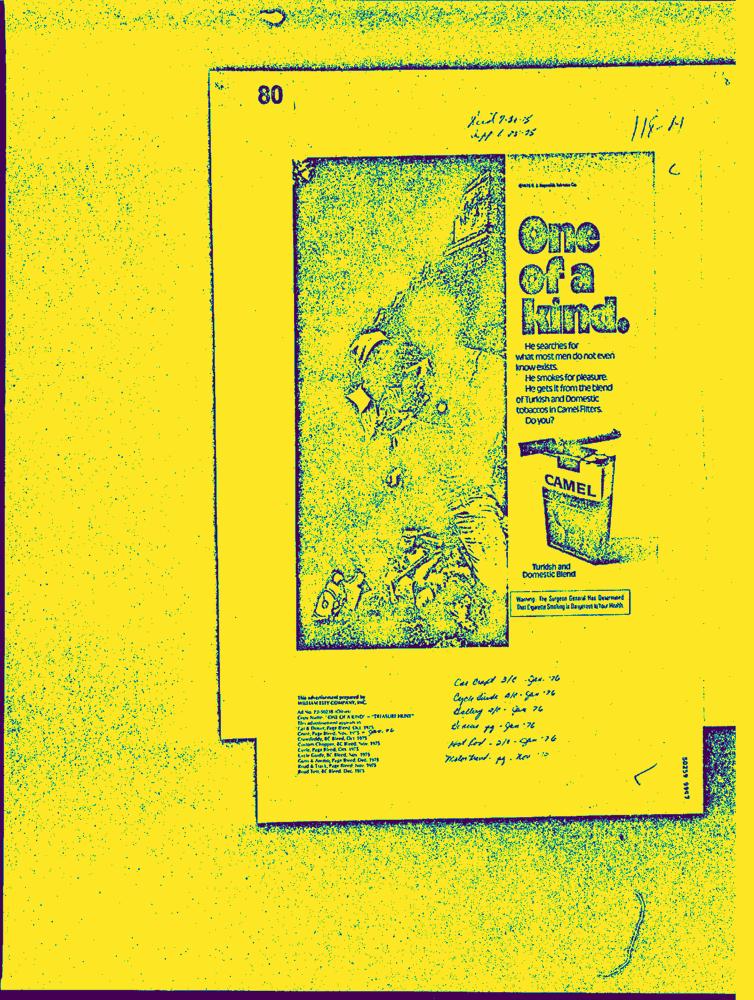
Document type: AD